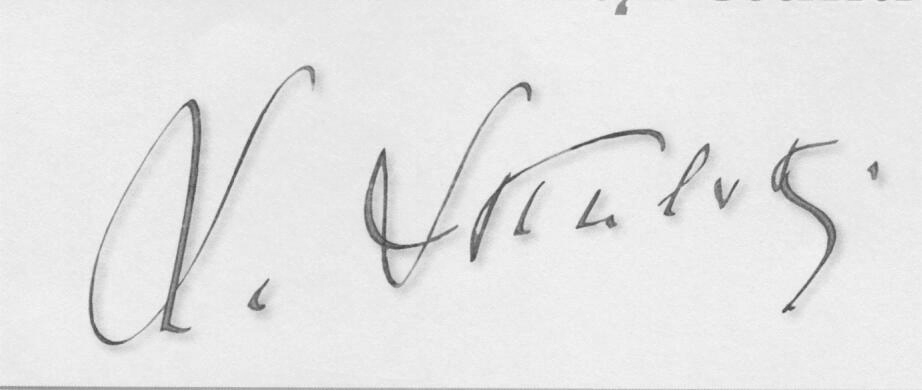
Signature of: q727220